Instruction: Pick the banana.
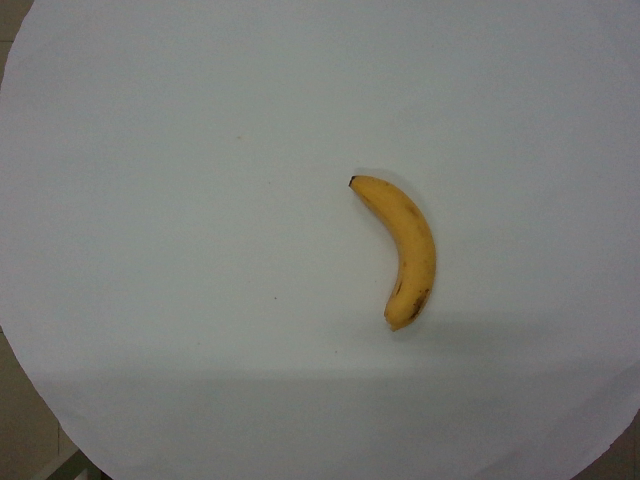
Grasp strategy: vertical